Question: Talk about the condition:
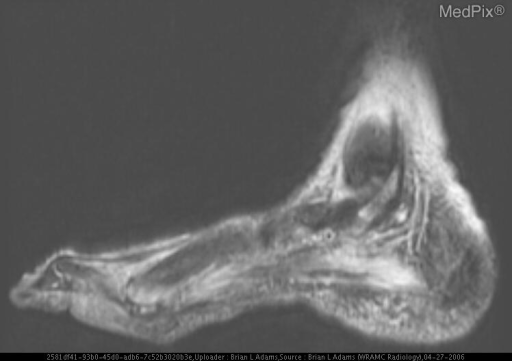
Answer: The disease is discussed as: Osteomyelitis is infection of bone, usually bacterial in origin.  Microbes can reach bone by three mechanisms: hematogenous spread, extension from a contiguous site of infection, and direct introduction of organisms into bone by trauma and surgery.

Acute hematogenous osteomyelitis involves bone with red marrow.  In children, most commonly affected are the long bones with relatively slow flow in metaphyseal sinusoidal veins and a paucity of phagocytes.  Infection is often secondary to staphylococcal skin infections.  In adults, acute osteo rarely involves the long bones because adipose tissue has replaced red marrow.  Instead, it most commonly occurs in vertebral bodies, where the marrow is cellular and has abundant vascular supply.  Septicemia is usually the inciting event.

Extension from a contiguous site of infection is a common cause for osteomyelitis.  Infection following trauma, radiation therapy, burns or pressure sores.  In patients with vascular insufficiency, organisms can enter the soft tissues through a cutaneous ulcer, often in the foot, and cause cellulitis, then osteomyelitis.

Direct introduction of organisms into the bone may occur during open fractures, open surgical reduction of closed fractures, or penetrating trauma by foreign bodies such as bullets.  May also arise from perioperative  contamination of bone during laminectomy, diskectomy, or joint prosthesis.  The causitive organism is typically normal flora, such as Staph Epidermidis.